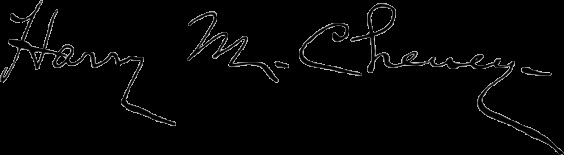
Signature of: harry morrison cheney